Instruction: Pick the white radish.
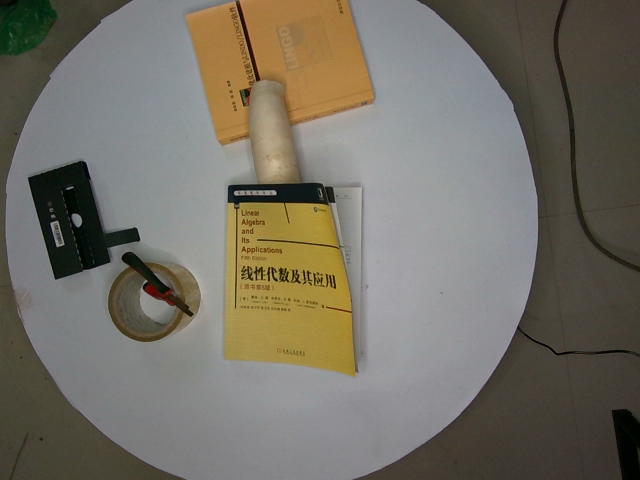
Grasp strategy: vertical